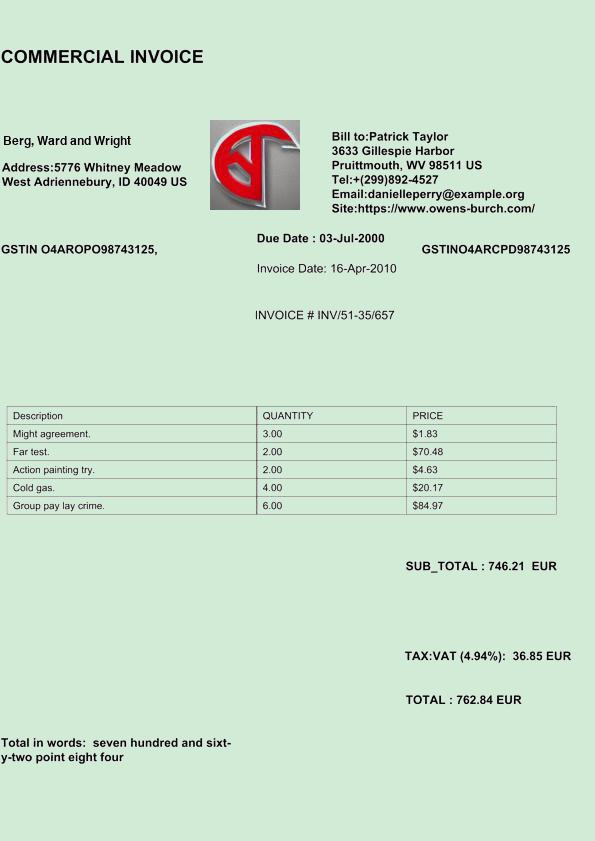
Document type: Invoice